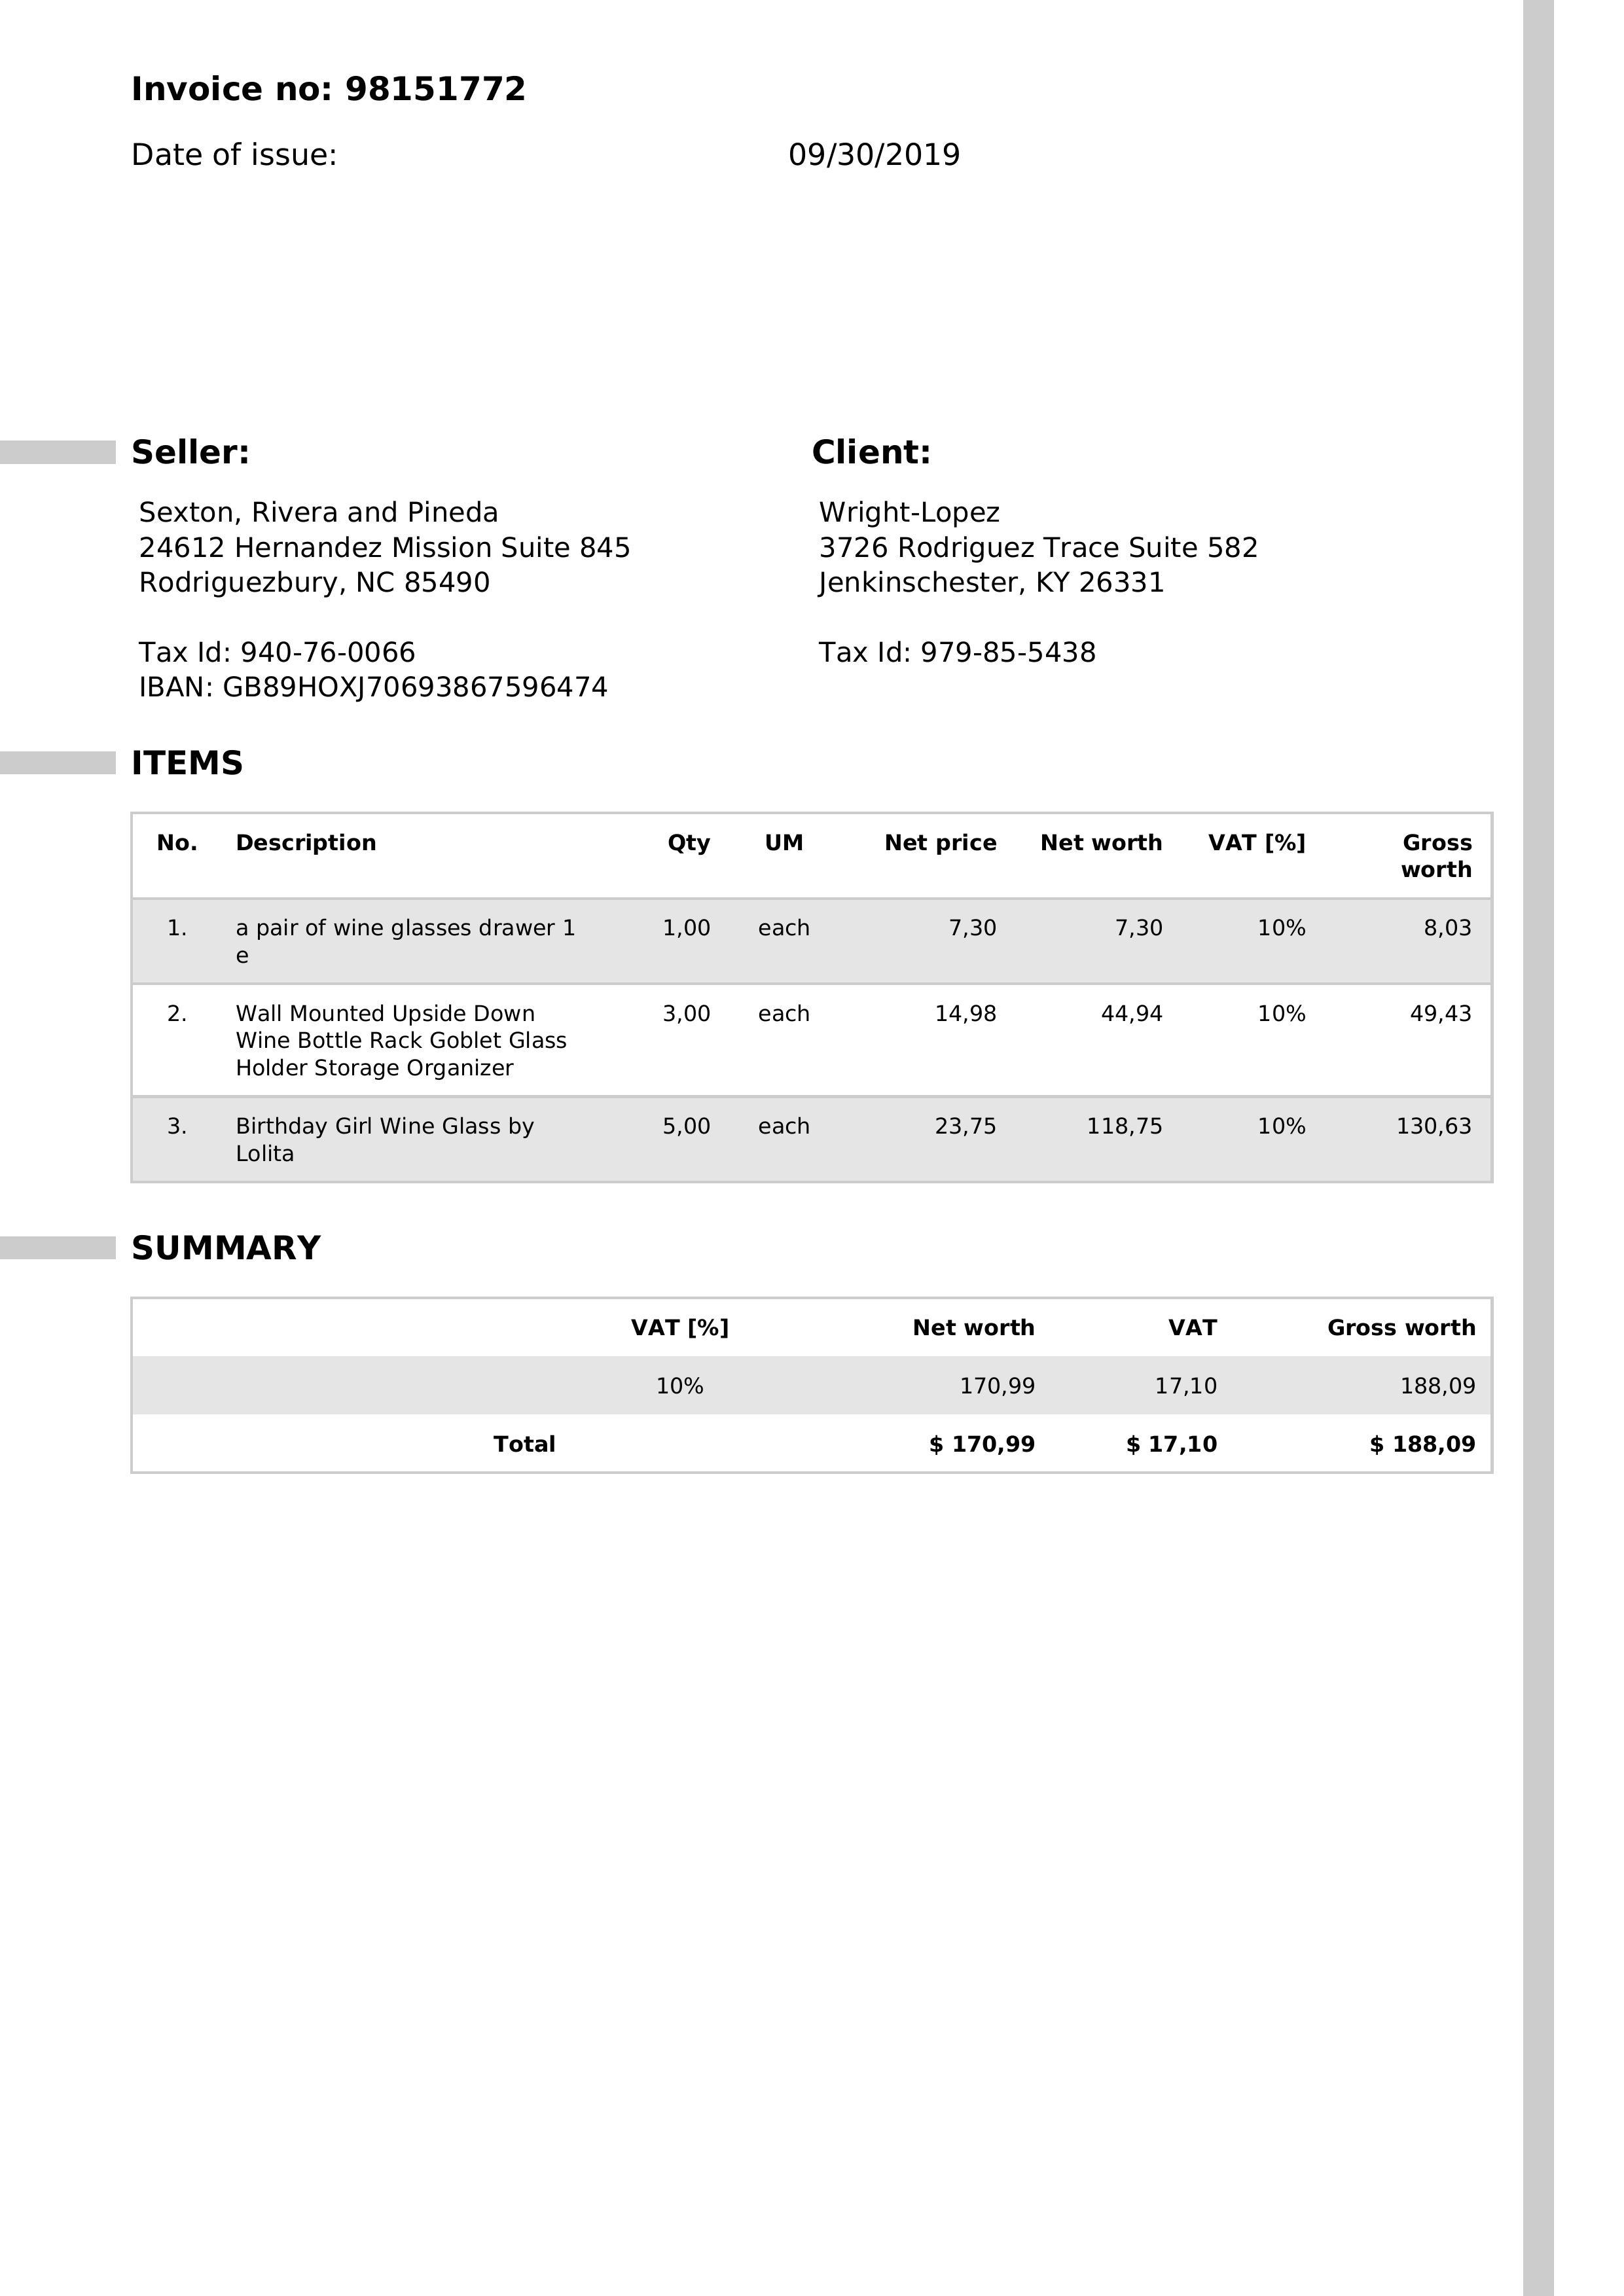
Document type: Invoice